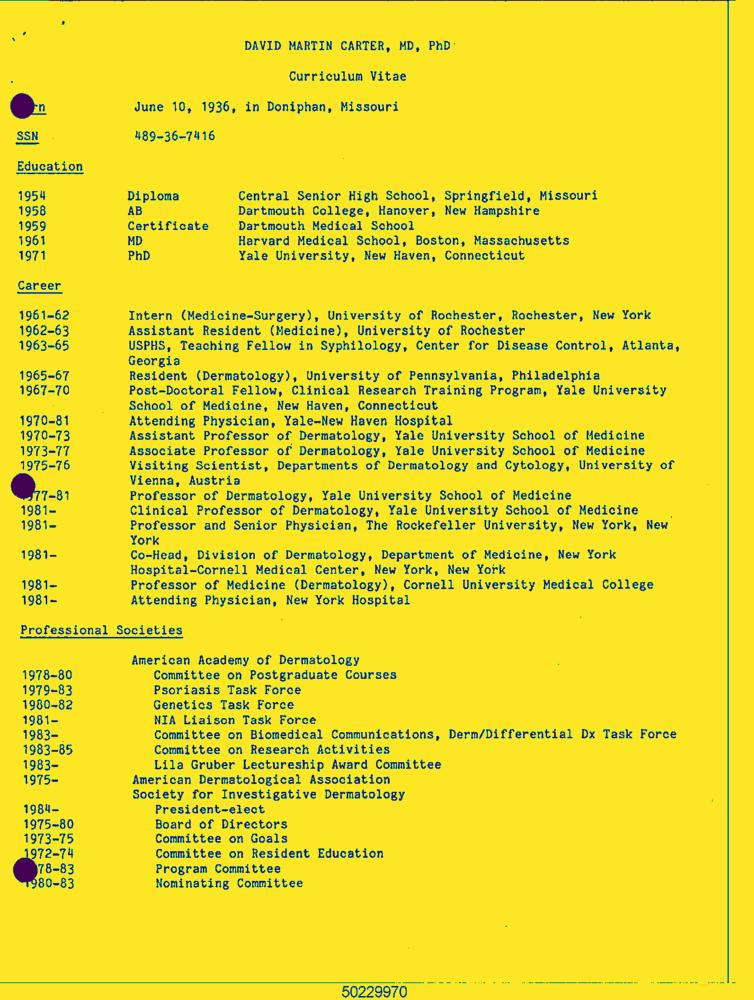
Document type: Resume-Doc